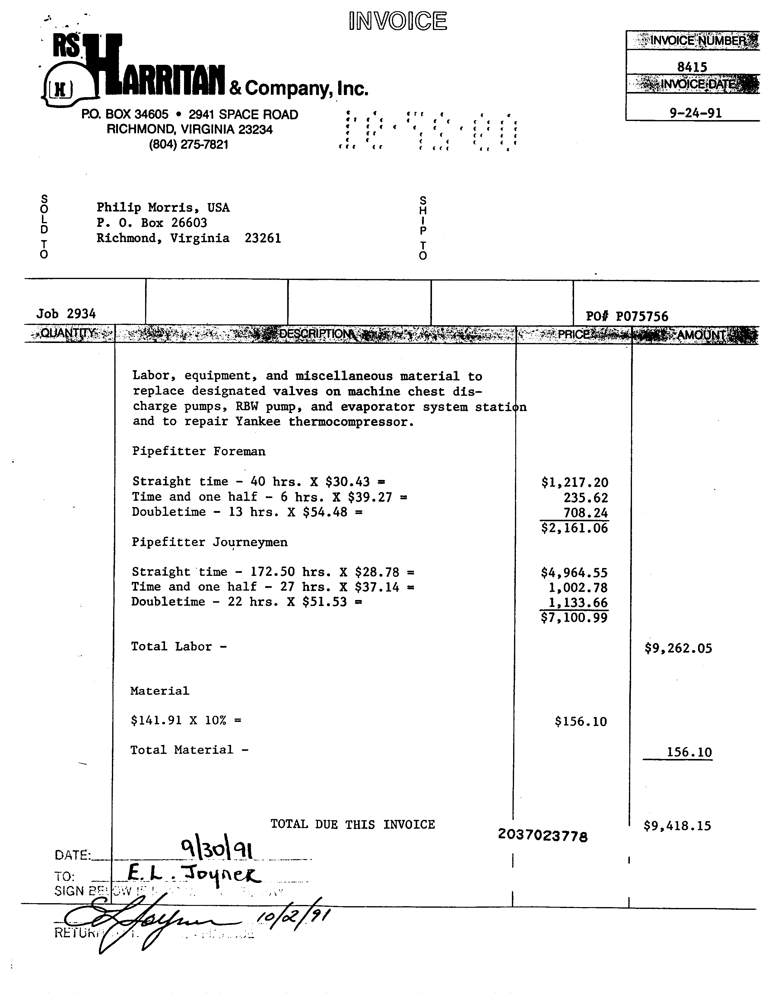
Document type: Invoice